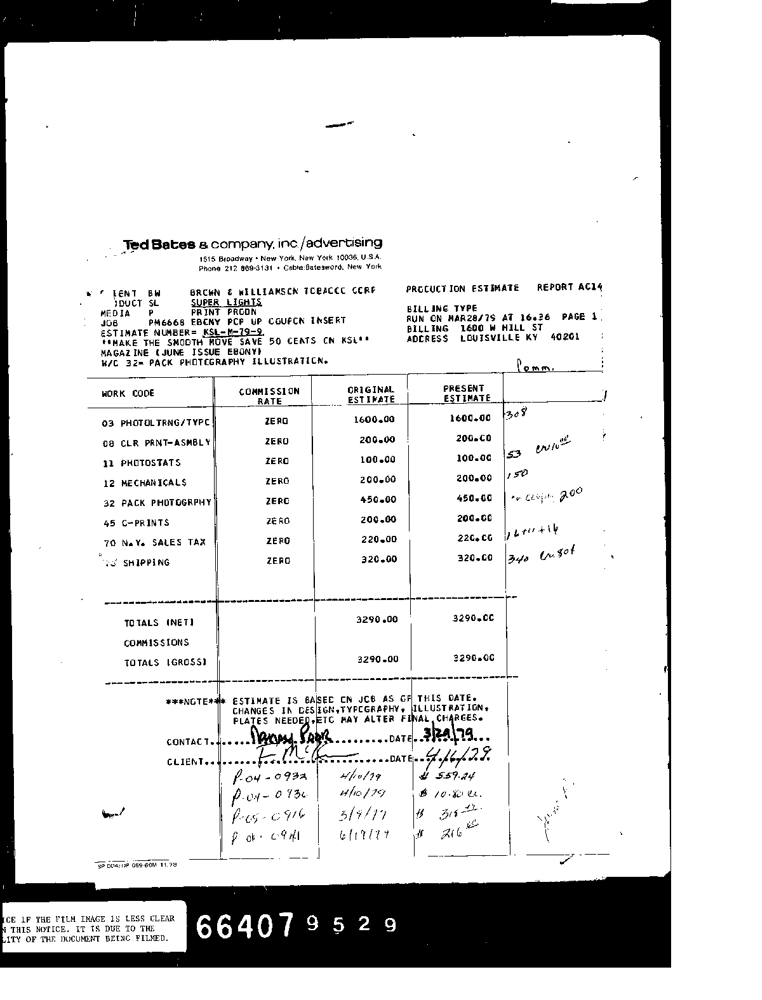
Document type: Invoice